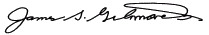
Signature of: jim gilmore